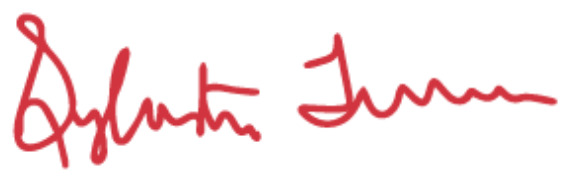
Signature of: sylvester turner